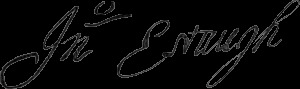
Signature of: john estaugh